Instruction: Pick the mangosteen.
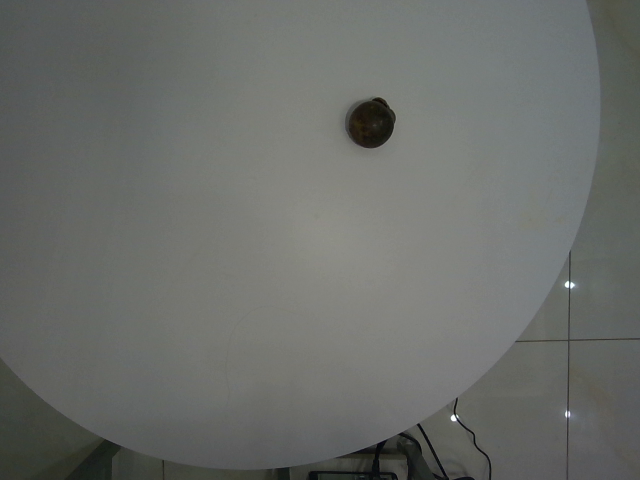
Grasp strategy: vertical